Patient: Female, age 67
A 67-year-old female former smoker was diagnosed with adenocarcinoma on the basis of pathological examination of transbronchial biopsy specimens. Distant metastases were not detected by the whole-body assessment. She underwent a right upper lobectomy with systematic lymph node dissection for lung adenocarcinoma (pT2aN0M0 stage IB: 7th edition of UICC TNM staging). Two years after the surgery, she developed numbness in both feet and was admitted to the emergency room. Spine MRI and chest computed tomography (CT) showed obvious nerve compression due to intradural extramedullary spinal metastasis, suggesting recurrence of her lung cancer. She underwent emergency palliative laminectomy decompression surgery. The pathological features and molecular profiles of the resected intradural extramedullary spinal tumor were reviewed. We diagnosed metastasis from lung adenocarcinoma; neither a mutated EGFR gene nor an ALK fusion gene was detected. Immunohistochemistry revealed high expression of PD-L1 showing a tumor proportion score of 50%-74% on the tumor cell membrane. One month after the palliative surgery, the patient's performance status improved from 3 to 1. However, as left pleural effusion, left hilar lymphadenopathy, and left lower tumor progressed (Figure 1), pembrolizumab treatment (200 mg/day) was initiated. After four cycles of pembrolizumab treatment, she did not have any respiratory symptoms, including coughing, hemoptysis, and dyspnea. However, chest X-ray revealed ground-glass opacities (GGOs) and consolidation in both the lungs. Chest CT showed GGOs and consolidation in both the lungs around the bronchial vascular bundles, along with a crazy-paving pattern (Figure 2A-C). A hematological examination showed increased inflammatory response (white blood cells 8,400/muL and serum C-reactive protein 4.7 mg/dL) and anemia (serum hemoglobin of 9.7 g/dL). Although KL-6 was not high (380 U/mL), SP-D was increased (351 ng/mL). The patient's serum antibody titers against Mycoplasma pneumoniae and Chlamydia pneumoniae were not elevated. The patient's urine was negative for pneumococcal and Legionella pneumophila serotype 1 antigens. Serologic data revealed no abnormal findings suggestive of collagen vascular diseases, including anti-neutrophil cytoplasmic antibody (ANCA), and no microorganisms grew on a sputum culture. Fiberoptic bronchoscopy was performed. Bronchoalveolar lavage (BAL) fluid from the right lower lobe gradually became bloody (Figure 3) with 45% lymphocytes (24.0% CD4, 71.4% CD8), 40% macrophages, 15% neutrophils, and 0% eosinophil. No microorganisms grew on a BAL fluid culture, and no evidence of malignancy was apparent. A transbronchial lung biopsy (TBLB) specimen obtained from the right lower lobe showed thickening of the alveolar walls with myxofibrous and lymphocytic infiltration changes (Figure 4). Although we could not find hemosiderin-laden macrophages in the TBLB specimens, agglutination of red blood cells with focal coagulate change was observed in the air spaces of the alveoli. We diagnosed pembrolizumab-induced ILD with alveolar hemorrhage. After fiberoptic bronchoscopy, oxygen desaturation was found, and oral prednisolone was started at 1.0 mg/kg/day for 2 weeks (initial dose: 40 mg/day) and then the dose was gradually decreased by 5 mg/day every week until reaching a dose of 20 mg/day. The patient's radiographic abnormal findings resolved rapidly (Figure 5), and oral prednisolone was tapered and then discontinued 3 months later without a recurrence of pneumonitis. The patient showed partial responses to pembrolizumab treatment; however, we did not try a challenge readministration of pembrolizumab.
Written informed consent was obtained from the patient for publication of this case report and accompanying images.
Keywords: pd-1, alveolar hemorrhage, pembrolizumab, pneumonitis
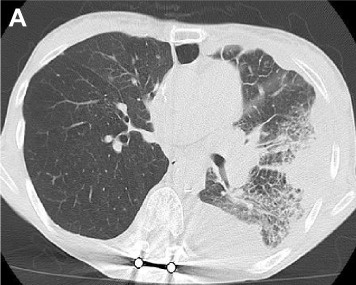
Image caption: High-resolution computed tomography of the chest confirmed the presence of ground-glass opacities with subpleural sparing, interlobular septal thickening, a crazy-paving appearance, and traction bronchiectasis (A-C). Emphysema was also present in both upper lobes.